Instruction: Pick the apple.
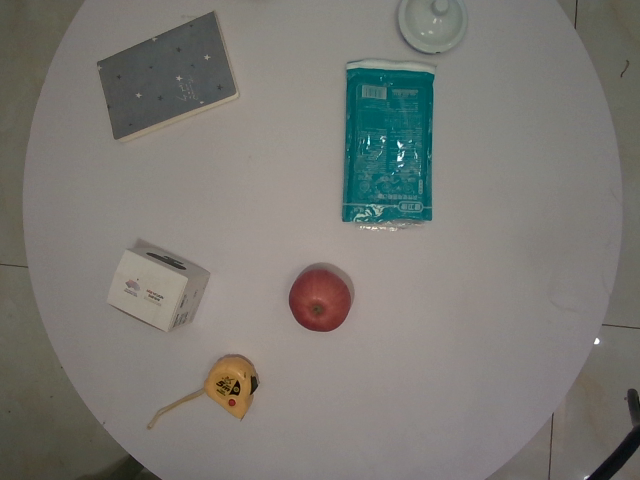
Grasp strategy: vertical